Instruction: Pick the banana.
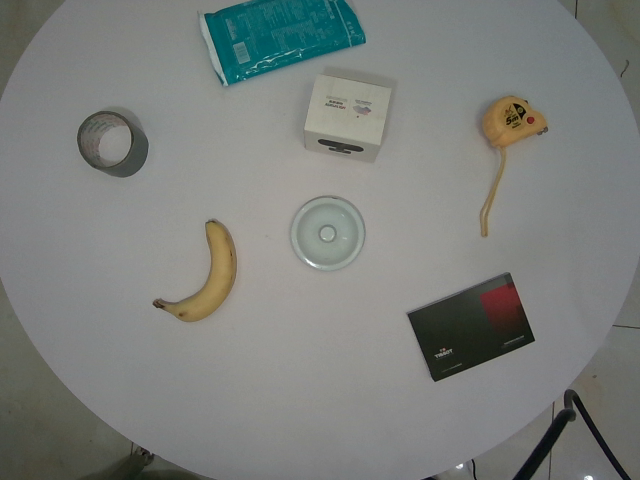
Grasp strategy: vertical